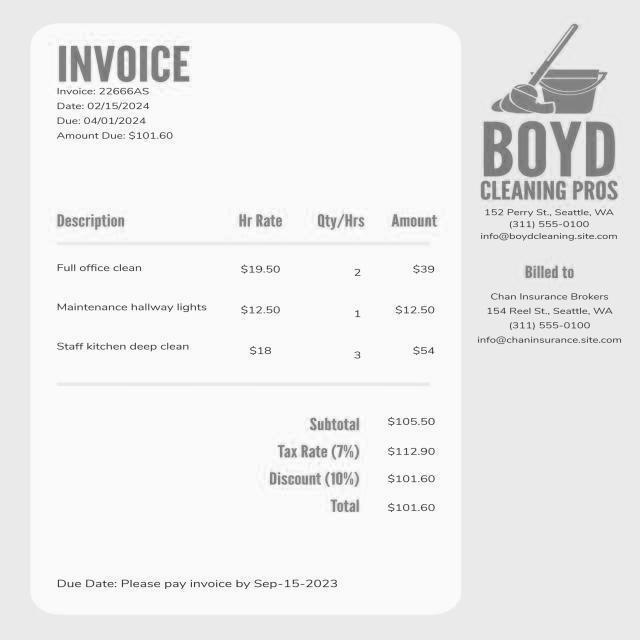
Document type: Invoice